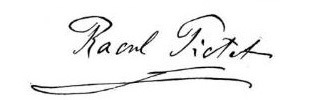
Signature of: raoul pictet